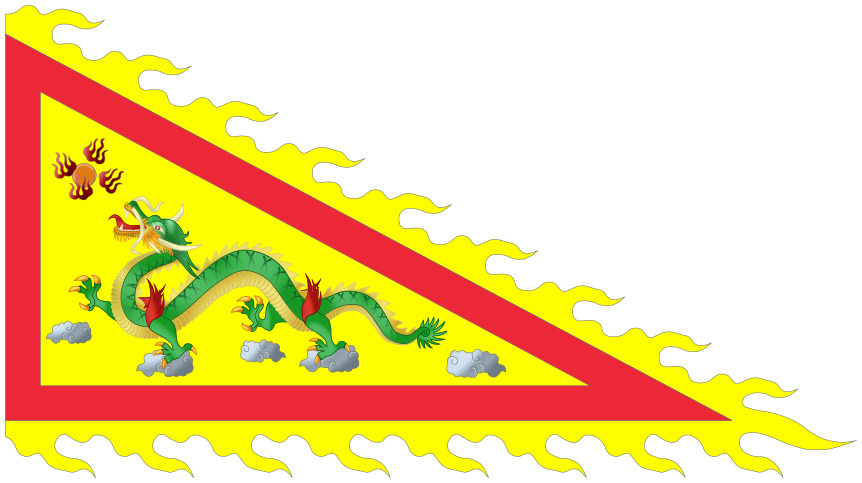
Signature of: bao long